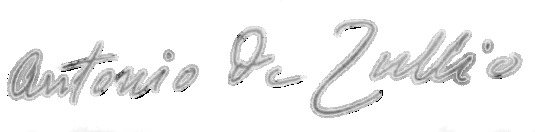
Signature of: antonio de tullio